Question: What are the imaging findings?
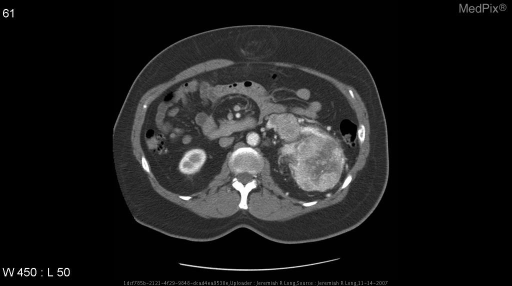
Answer: The imaging shows Axial CT images after intravenous contrast material administration demonstrate an aggressive enhancing heterogenous exophytic mass arising from the upper pole of the left kidney and extending into the left renal vein.  The inferior vena cava remains patent. A small ventral hernia is also noted. Axial CT images after intravenous contrast material administration demonstrate an aggressive enhancing heterogenous exophytic mass arising from the upper pole of the left kidney and extending into the left renal vein.  The inferior vena cava remains patent. A small ventral hernia is also noted..